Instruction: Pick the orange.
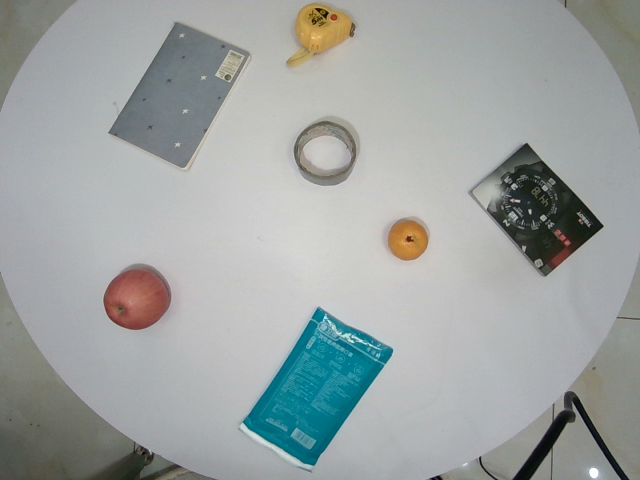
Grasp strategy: vertical